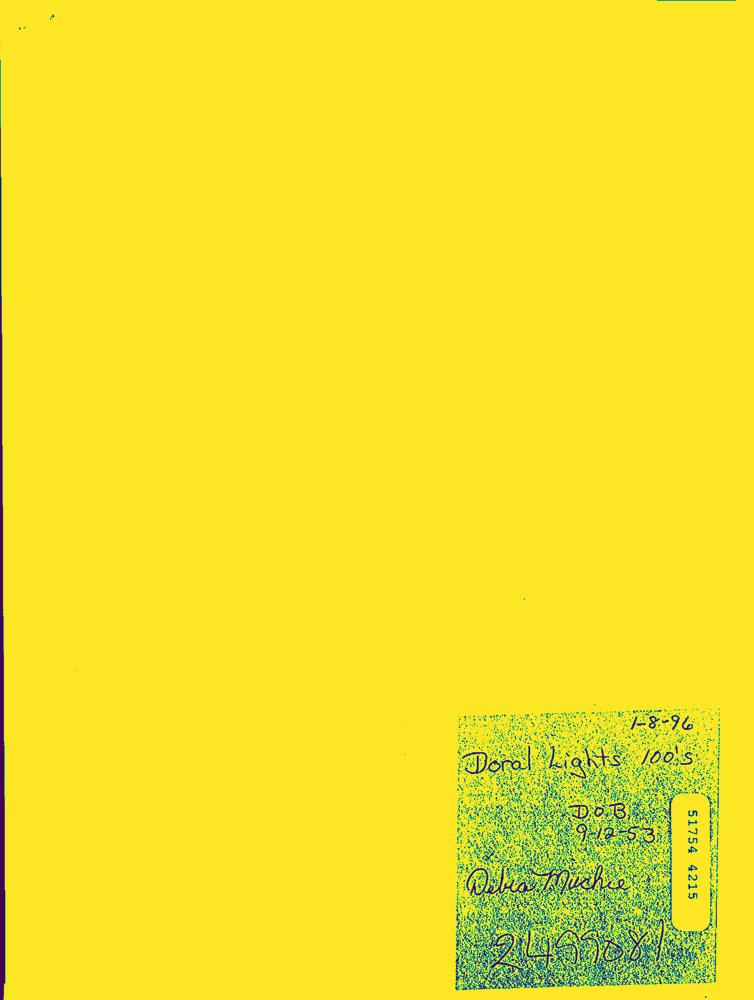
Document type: Hand-Written